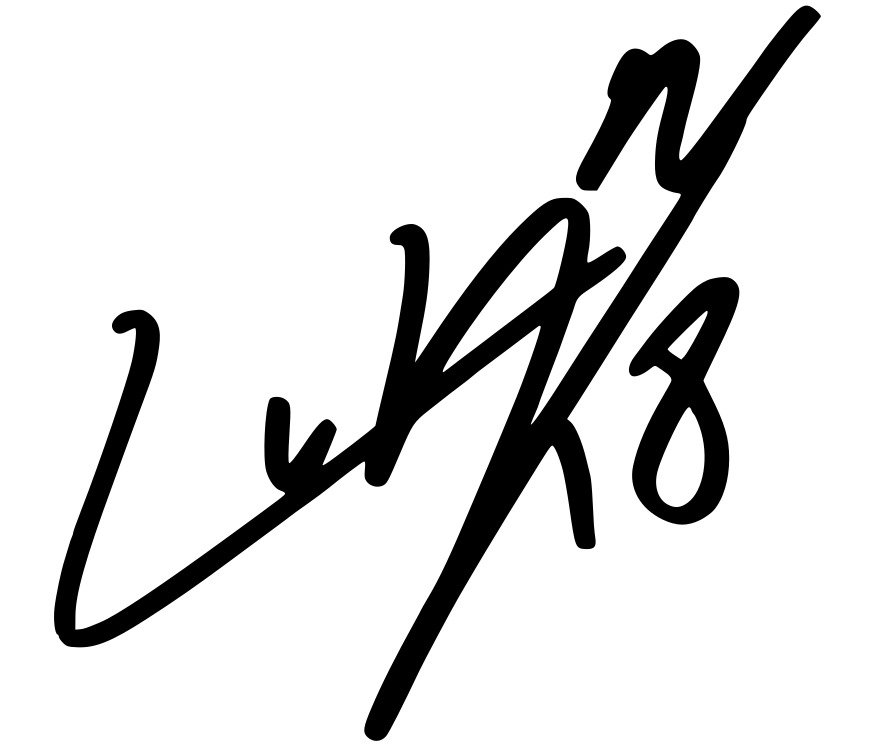
Signature of: luka romero